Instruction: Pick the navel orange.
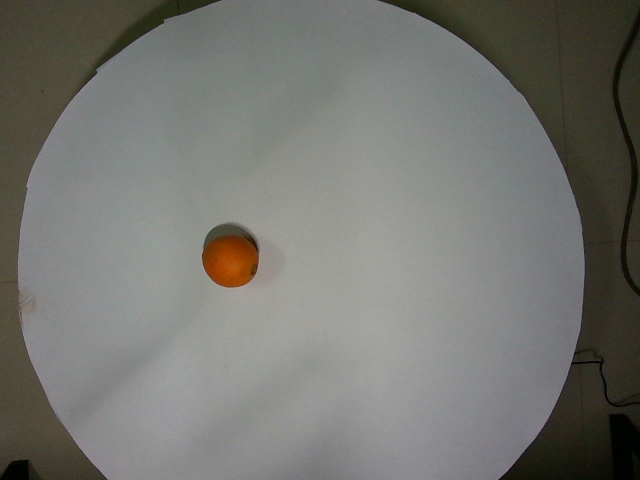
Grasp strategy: vertical